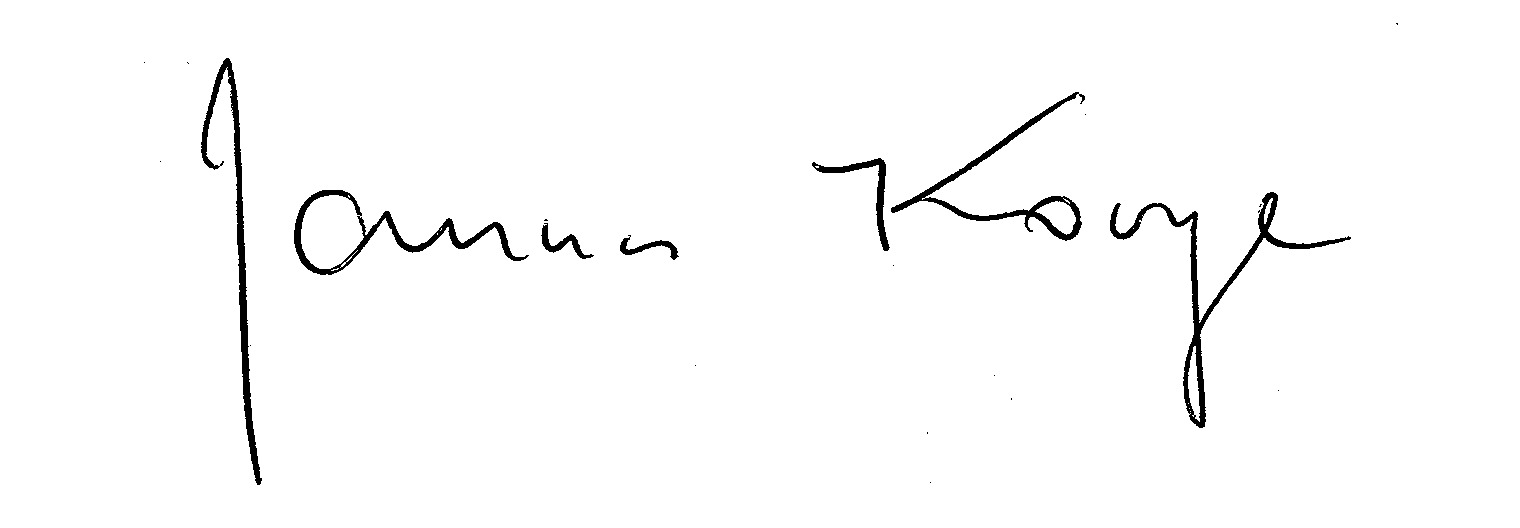
Signature of: janusz koryl